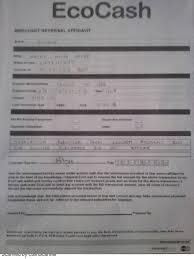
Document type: Invoice